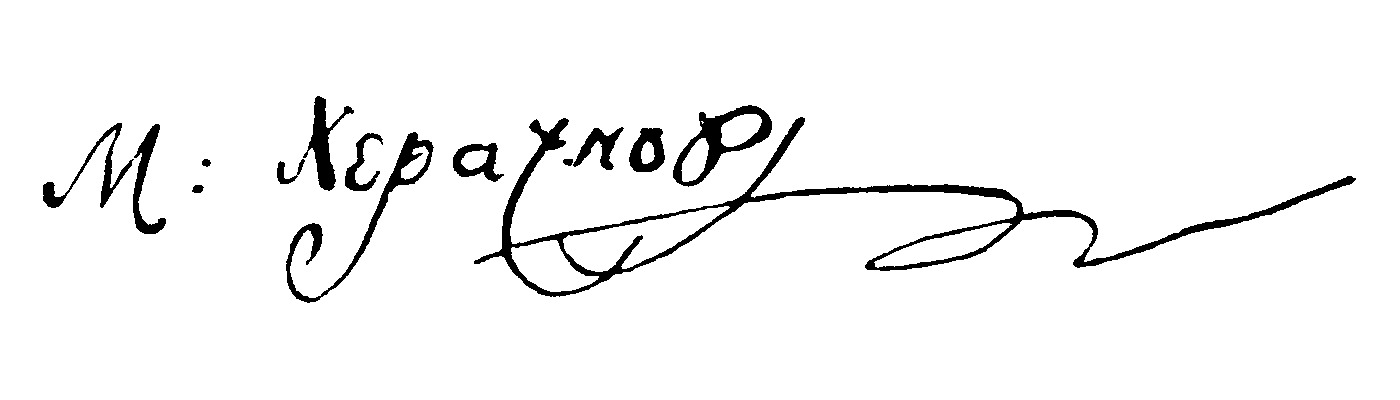
Signature of: mikhail kheraskov